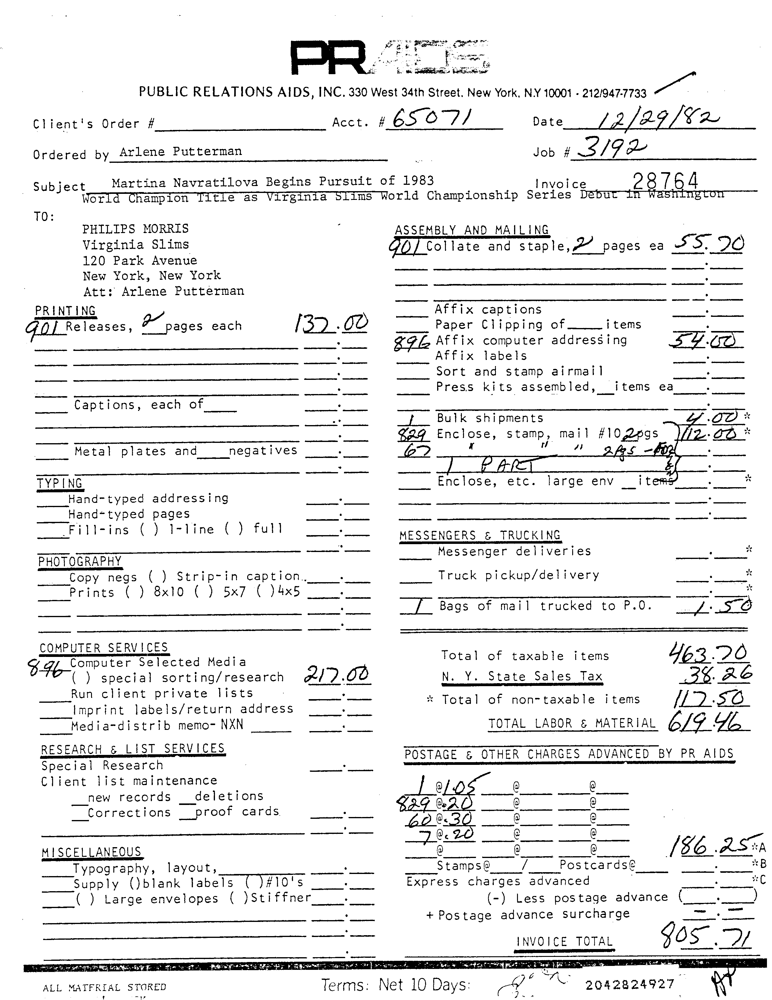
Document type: Invoice